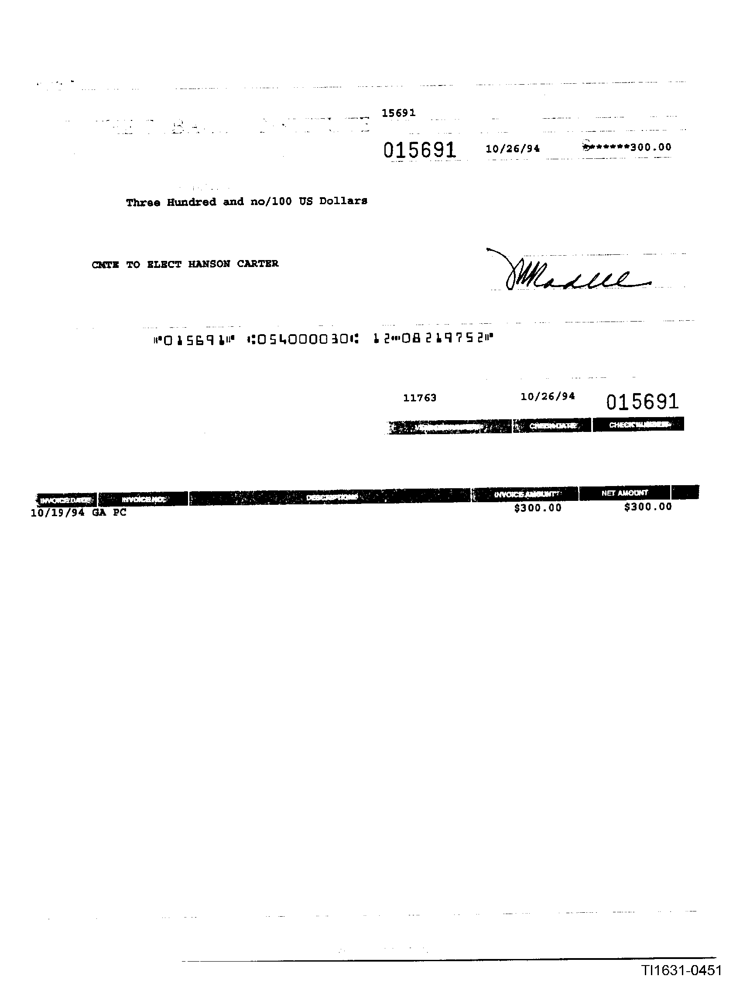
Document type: Invoice